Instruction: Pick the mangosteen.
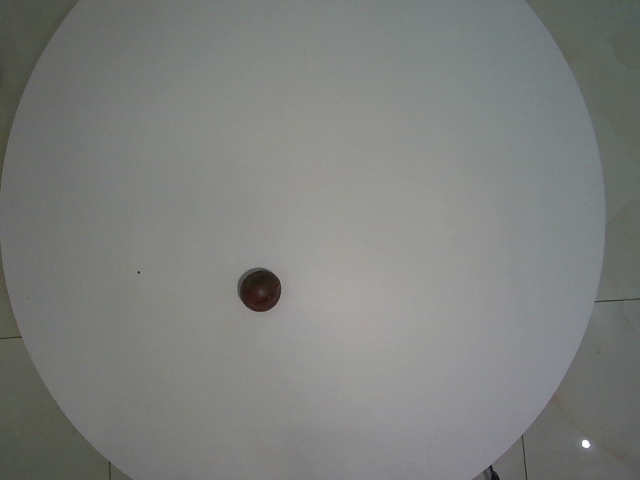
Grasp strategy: vertical